Please extract the written amount, numerical amount, recipient's name, date on the cheque, and the bank's name from the image.
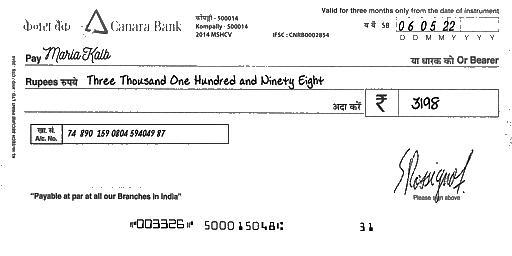
amt_in_words: Three Thousand One Hundred and Ninety Eight
amt_in_figures: 3198
payee_name: Maria Kalb
bank_name: Canara Bank
cheque_date: 06/05/22